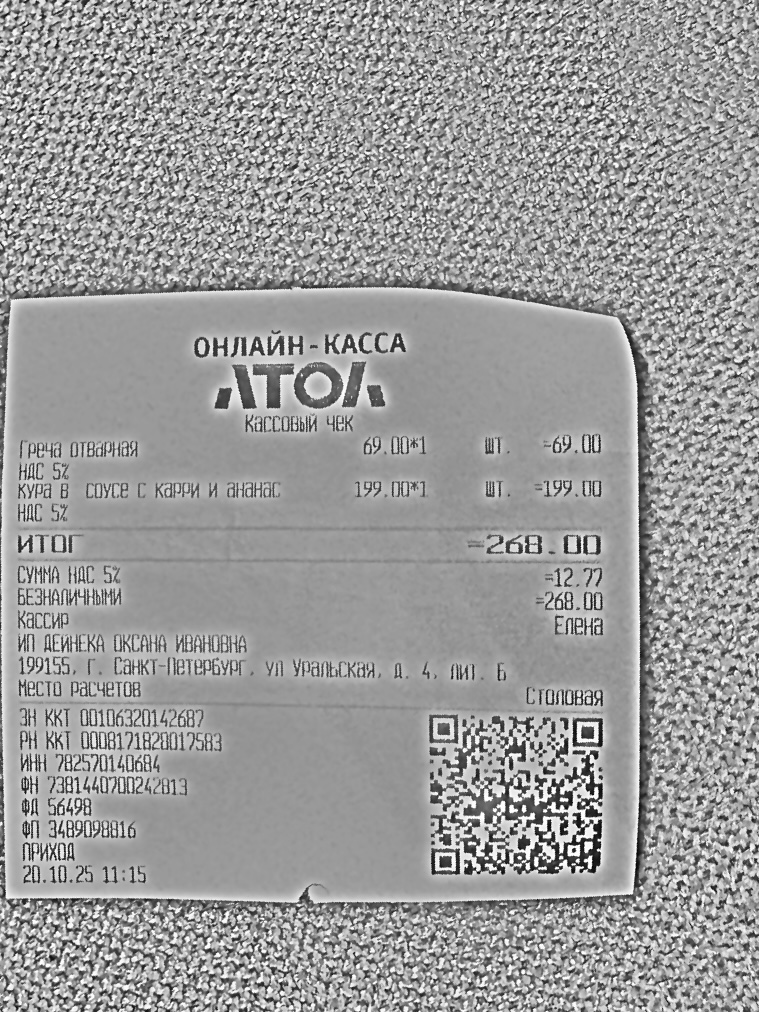
Продавец: ИП ДЕЙНЕКА ОКСАНА ИВАНОВНА
ИНН: 782570140684
Дата: 20.10.25
Товары: Греча отварная; Кура в соусе с карри и ананас
Количество: 1; 1
Цена: 69.00; 199.00
Сумма: 69.00; 199.00
Итого: 268.00